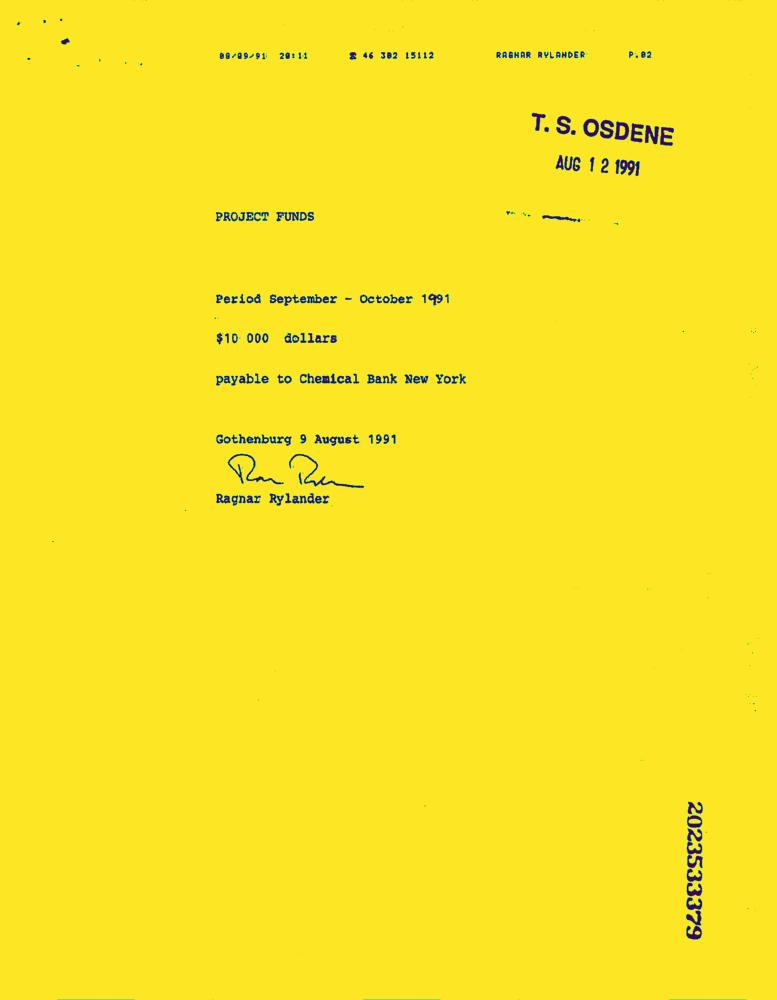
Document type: Invoice-Doc